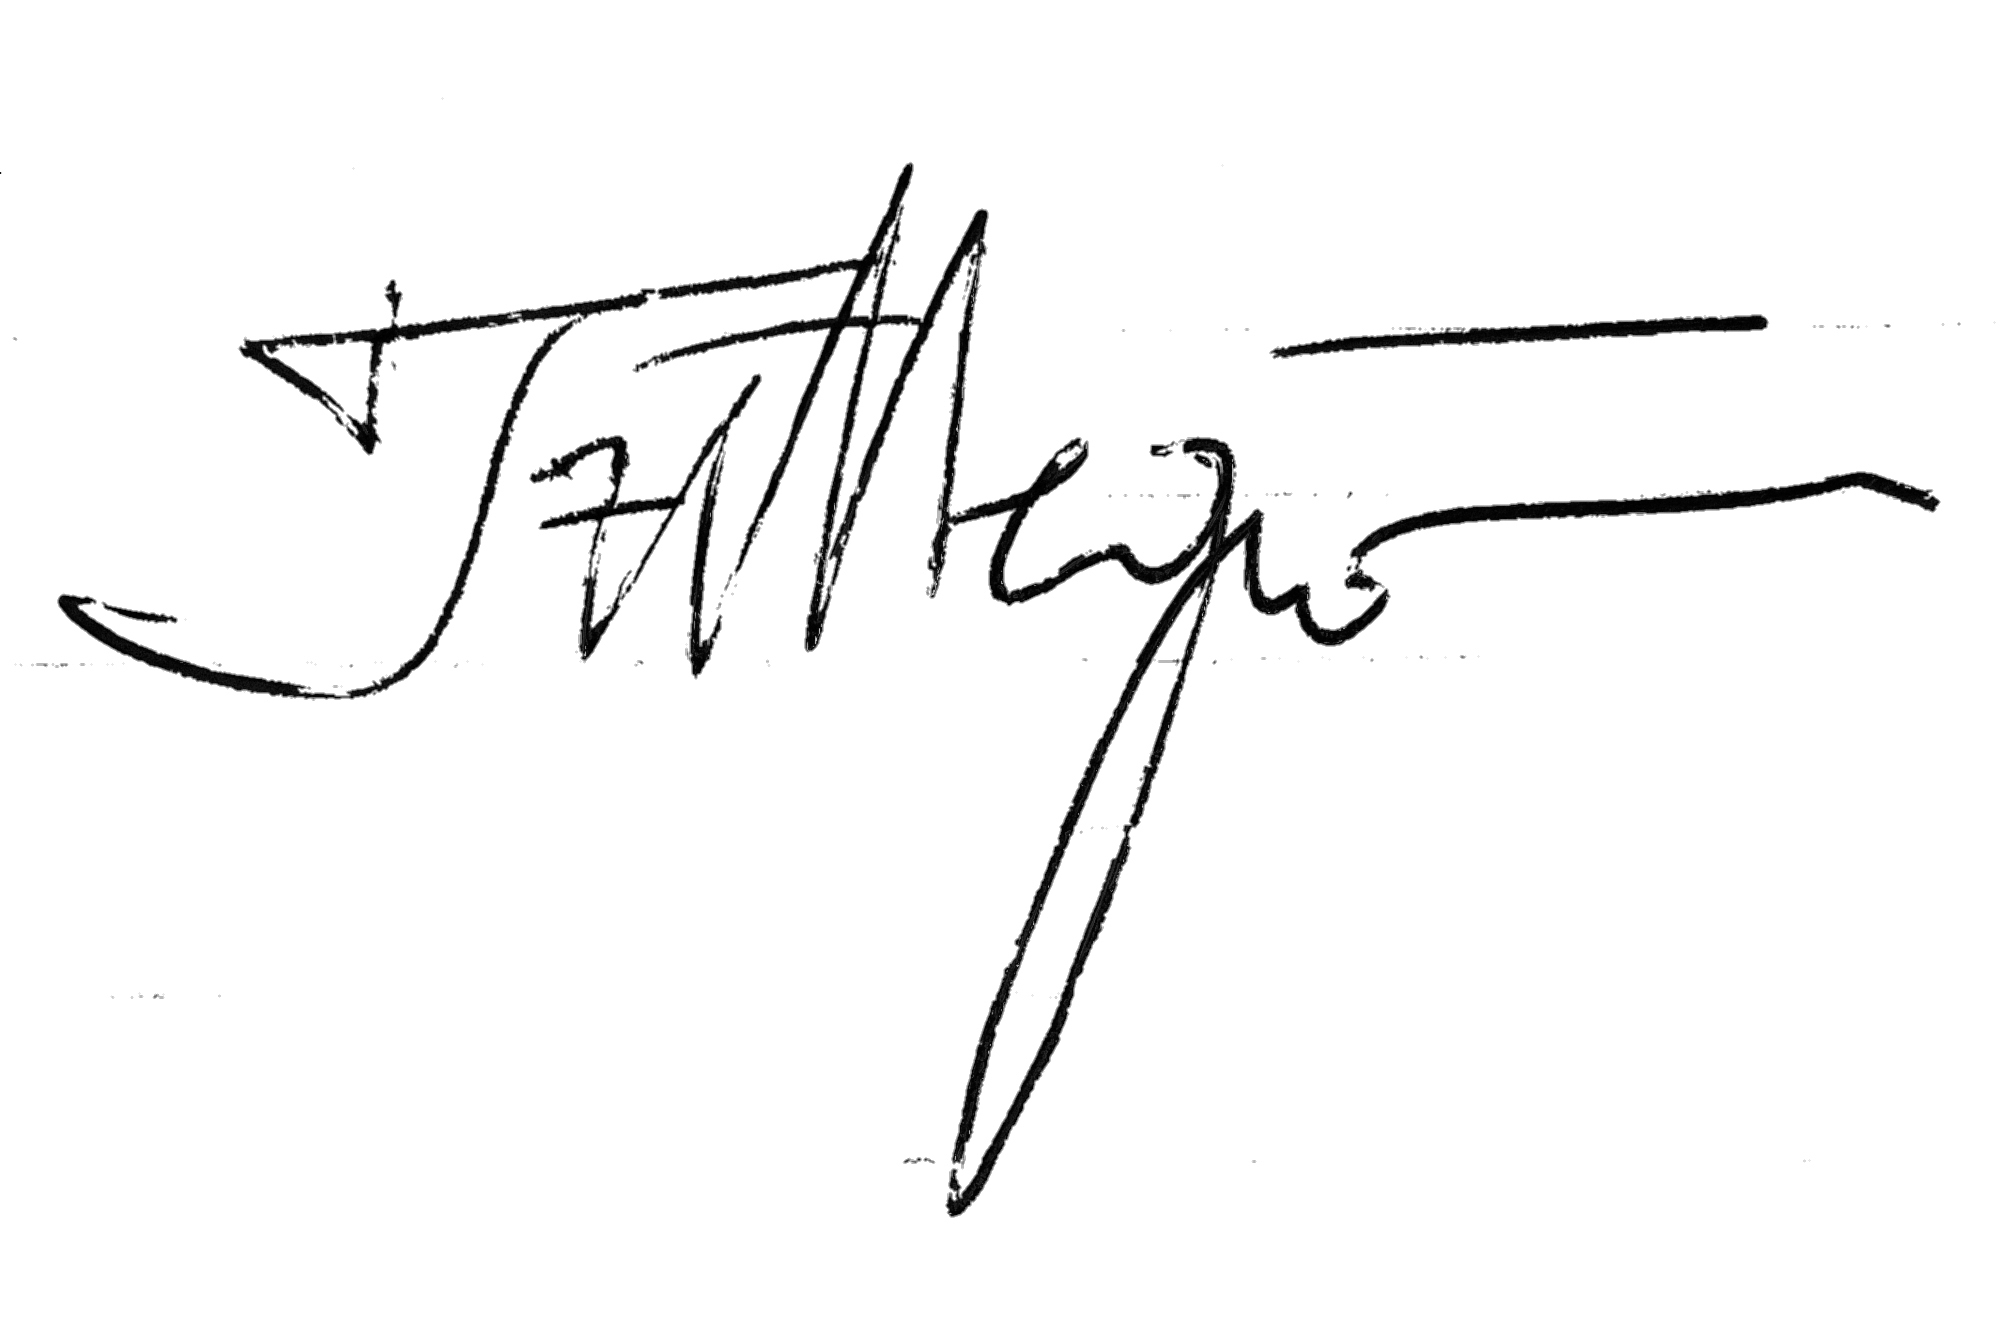
Signature of: bakir izetbegović